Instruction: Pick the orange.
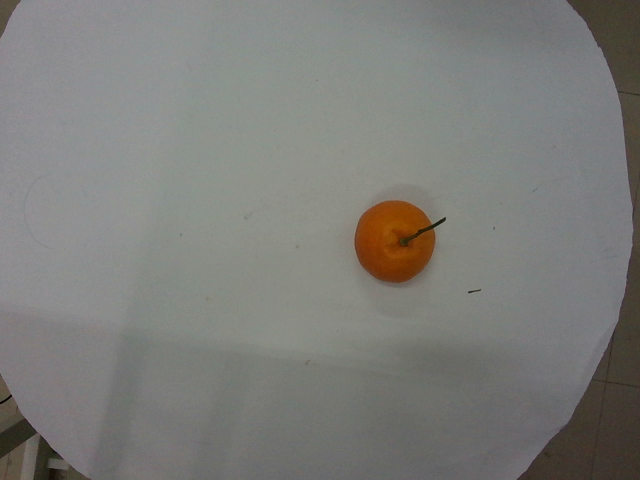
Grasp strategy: vertical